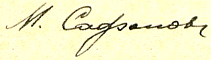
Signature of: q28500519